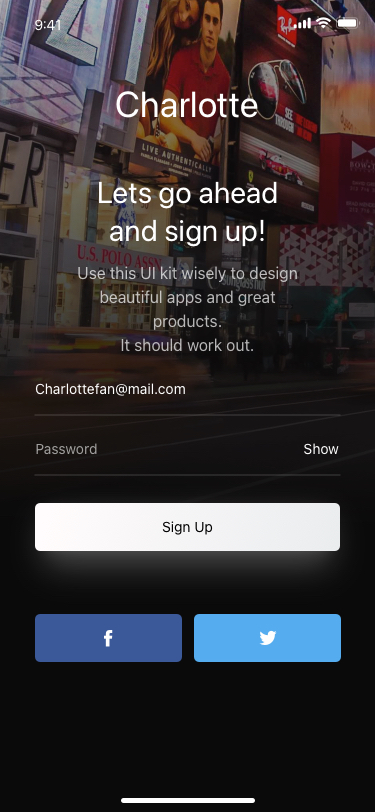
Text in this UI design:
Sign Up
Password
Show
Charlottefan@mail.com
Lets go ahead
and sign up!
Use this UI kit wisely to design
beautiful apps and great products.
It should work out.